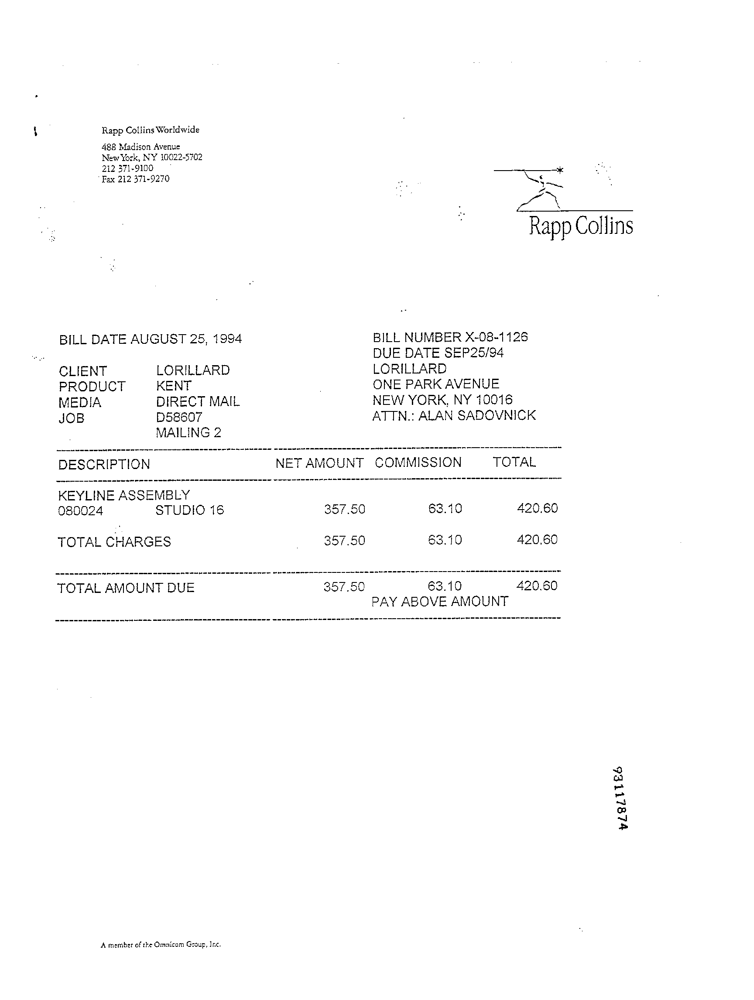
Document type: Invoice